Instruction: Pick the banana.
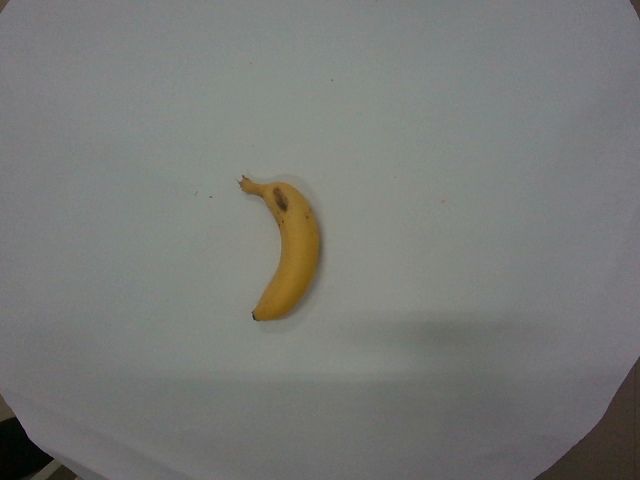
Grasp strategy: vertical